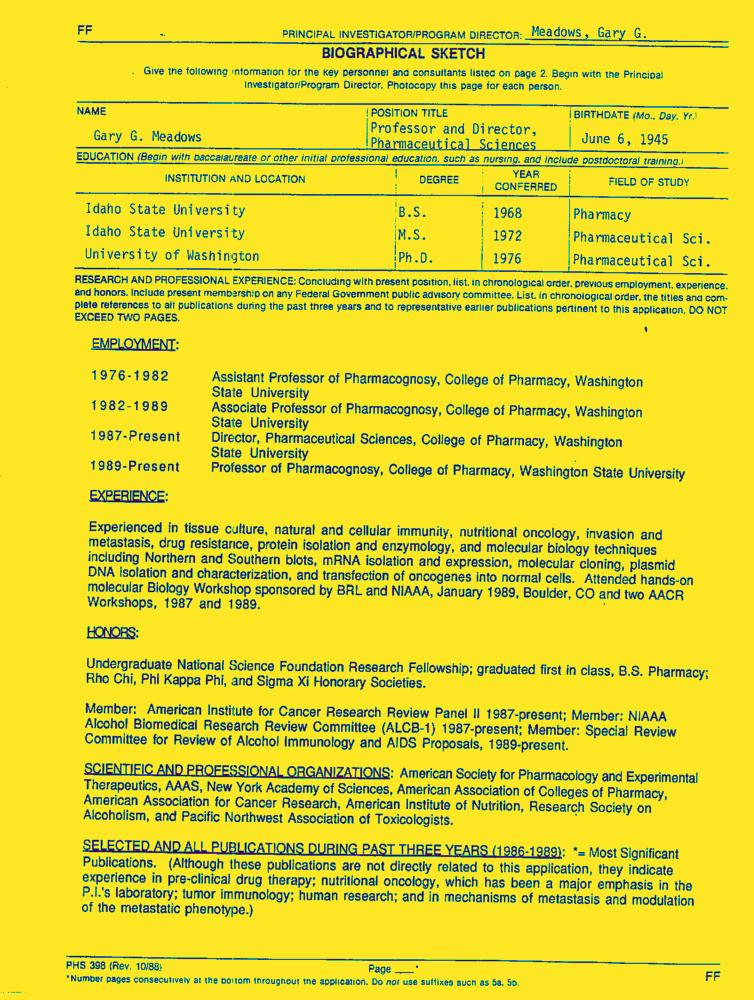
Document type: Resume-Doc